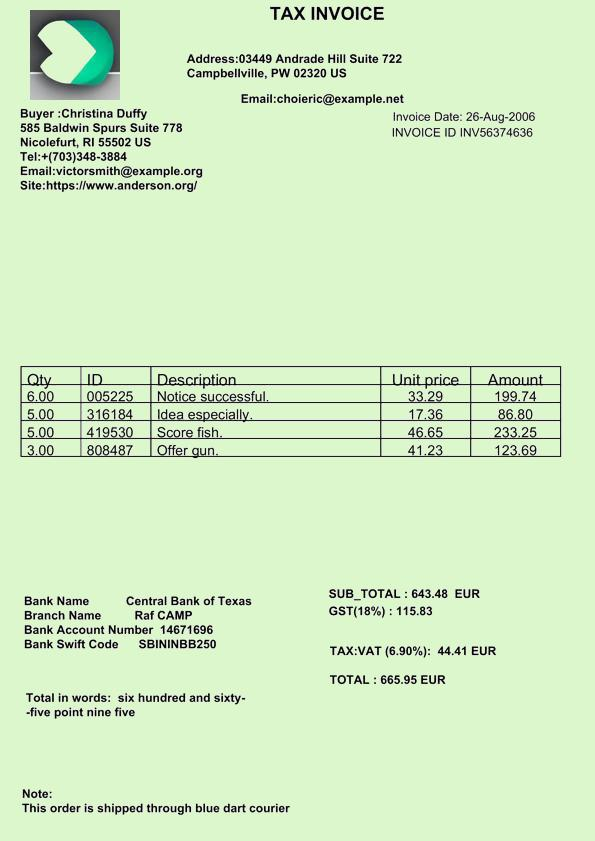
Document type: Invoice